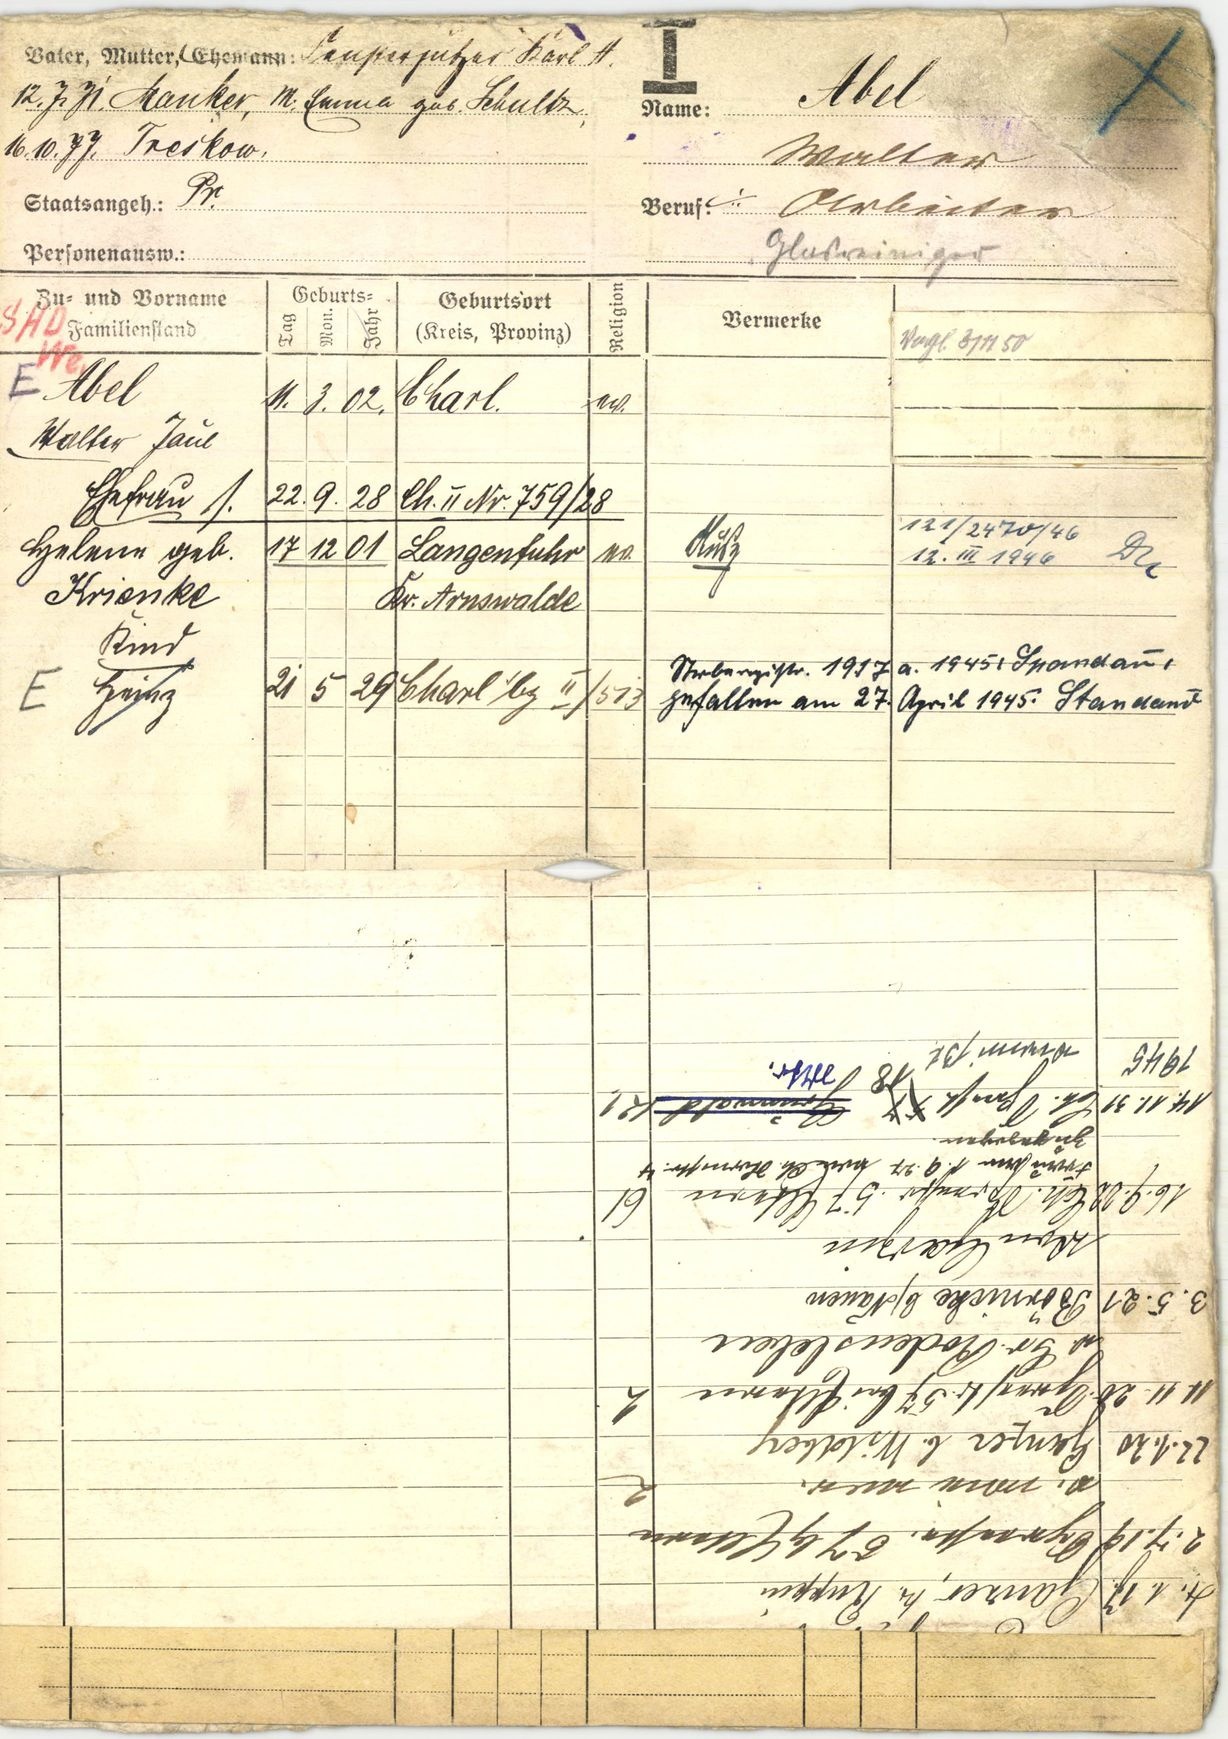
Abel